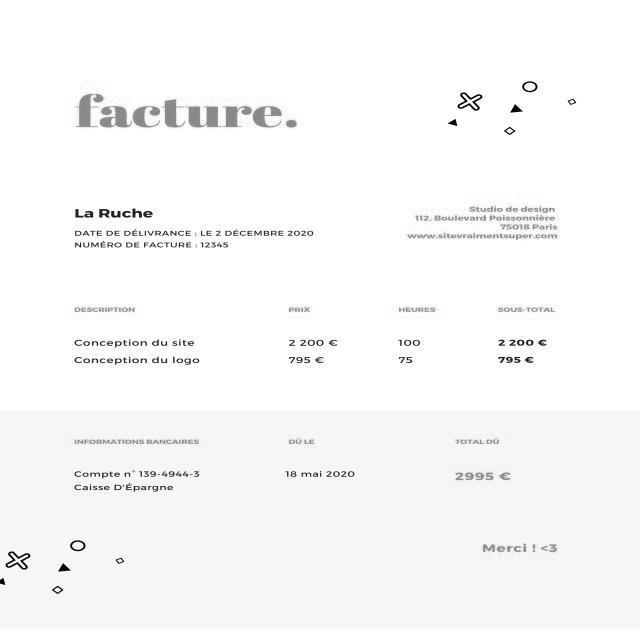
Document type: Invoice